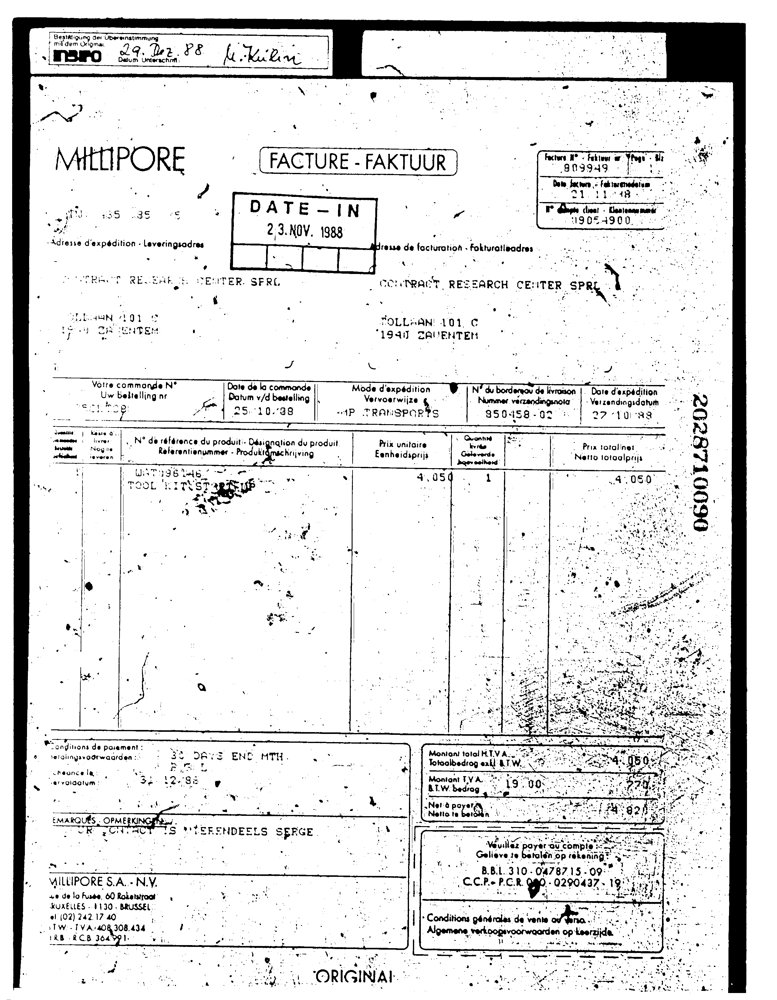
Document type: Invoice